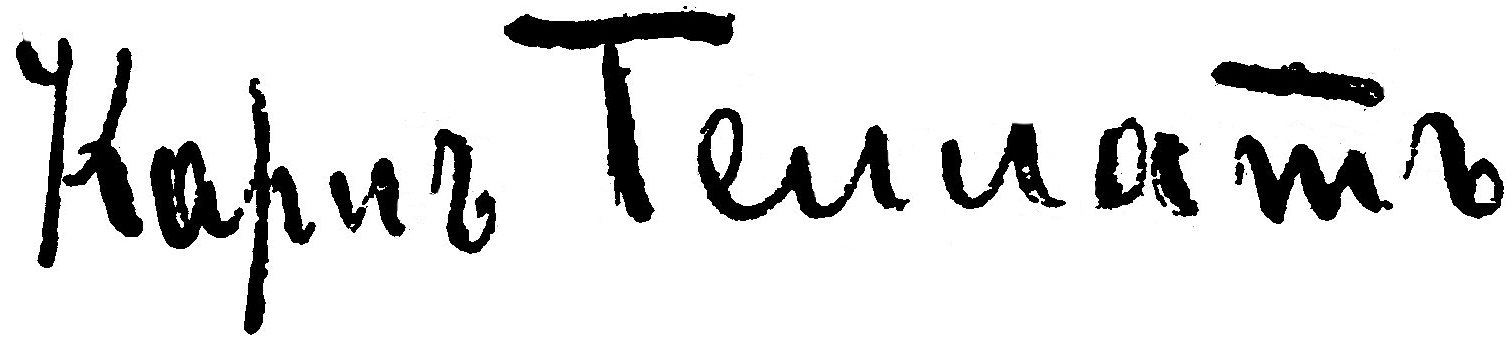
Signature of: karl hellat